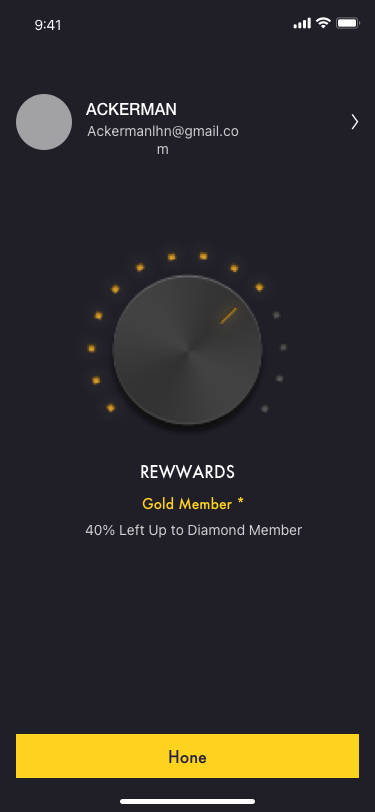
Text in this UI design:
Hone
Rewwards
ACKERMAN
Ackermanlhn@gmail.com
9:41
Gold Member *
40% Left Up to Diamond Member